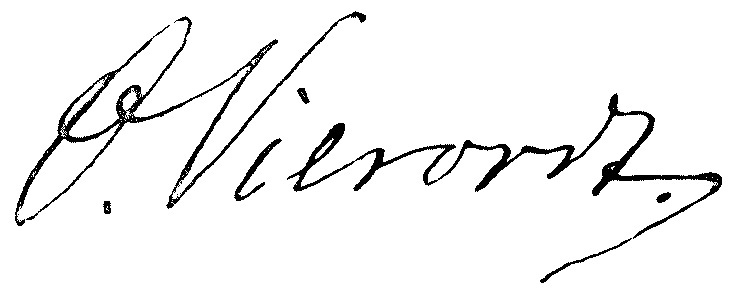
Signature of: oswald vierordt